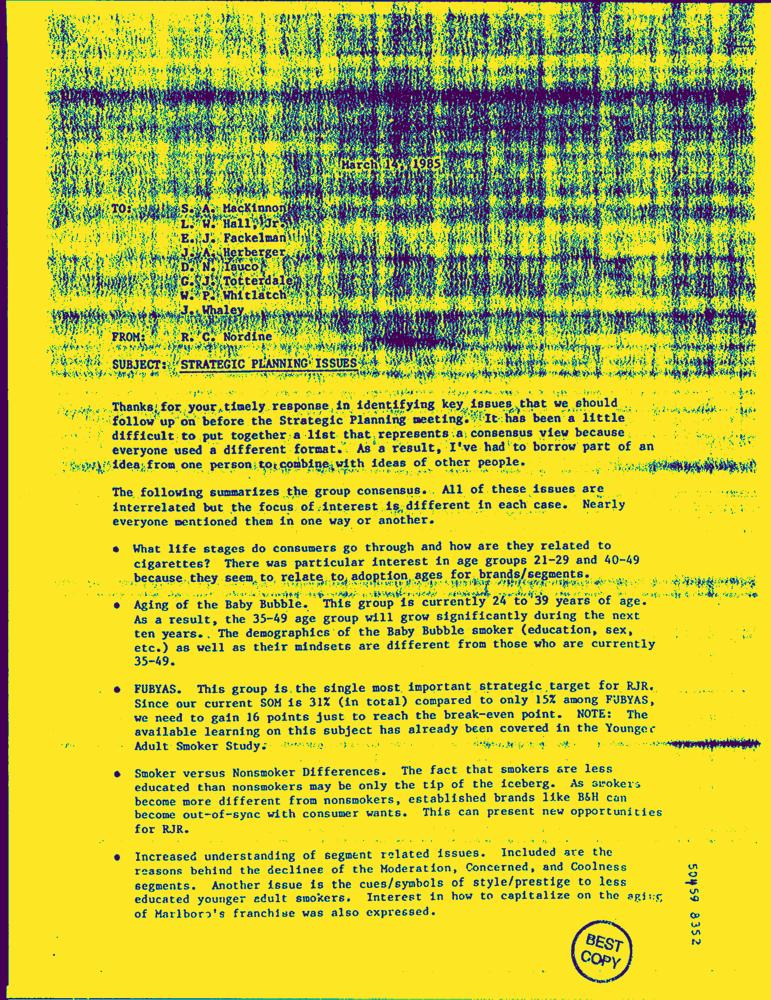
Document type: Letter-Doc